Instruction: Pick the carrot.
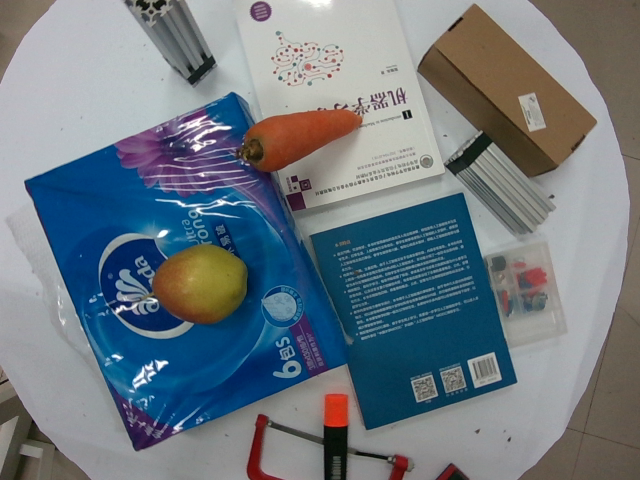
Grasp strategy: vertical